Question: What do the imaging results show?
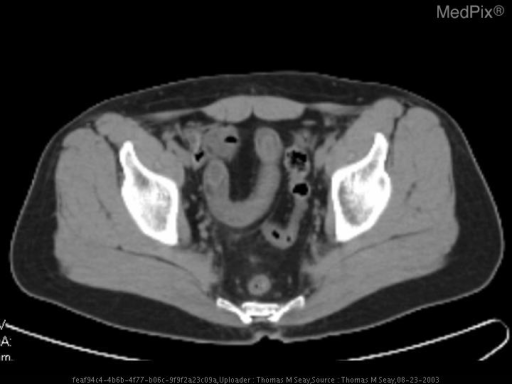
Answer: The imaging shows Figure 1. Patient A. Tc-99m HMPAO tagged WBC study demonstrates normal biodistribution of the radiopharmaceutical as well as a focal region of linear uptake in the right lower quadrant of the abdomen.

Figure 2. Patient A. Contrast enhanced CT through the pelvis demonstrates a loop of small bowel with wall thickening abutting the right pelvic sidewall.

Figure 3. Patient B. F-18 FDG PET axial image through pelvis demonstrates focal linear FDG avidity.

Figure 4. Patient B. Non-contrast CT of pelvis demonstrates a loop of small bowel with wall thickening. There is mild surrounding mesenteric edema as well as prominence of the surrounding fat.

Figure 5. Patient B. PET image fused with the CT image (studies were obtained simultaneously). Correlation of FDG avidity to thickened small bowel loop.

Figure 6. Patient A. Selected image from a small bowel follow-through concentrating on the right lower quadrant. Demonstration of narrowing of the terminal ileum (a “string” sign), surrounding mass effect and effacement of the cecum. Study was obtained several months after the previously shown Tc-99m HMPAO/WBC study. Patient B. Non-contrast CT of pelvis demonstrates a loop of small bowel with wall thickening and mural edema. There is mild surrounding mesenteric edema as well as prominence of the surrounding fat..